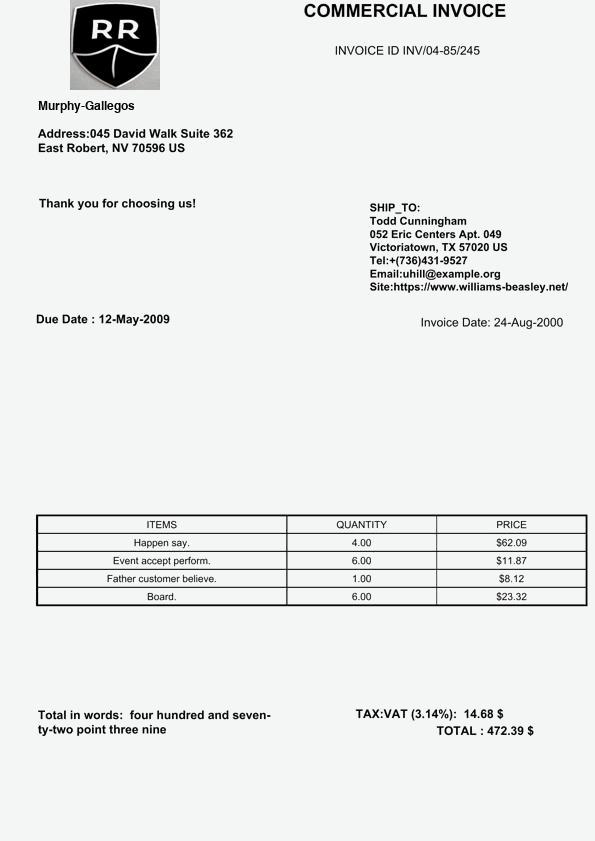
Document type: Invoice